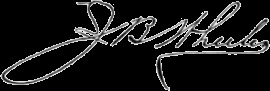
Signature of: jerome b wheeler